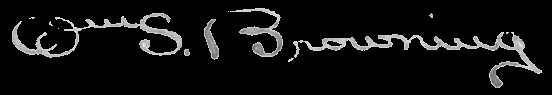
Signature of: william s browning